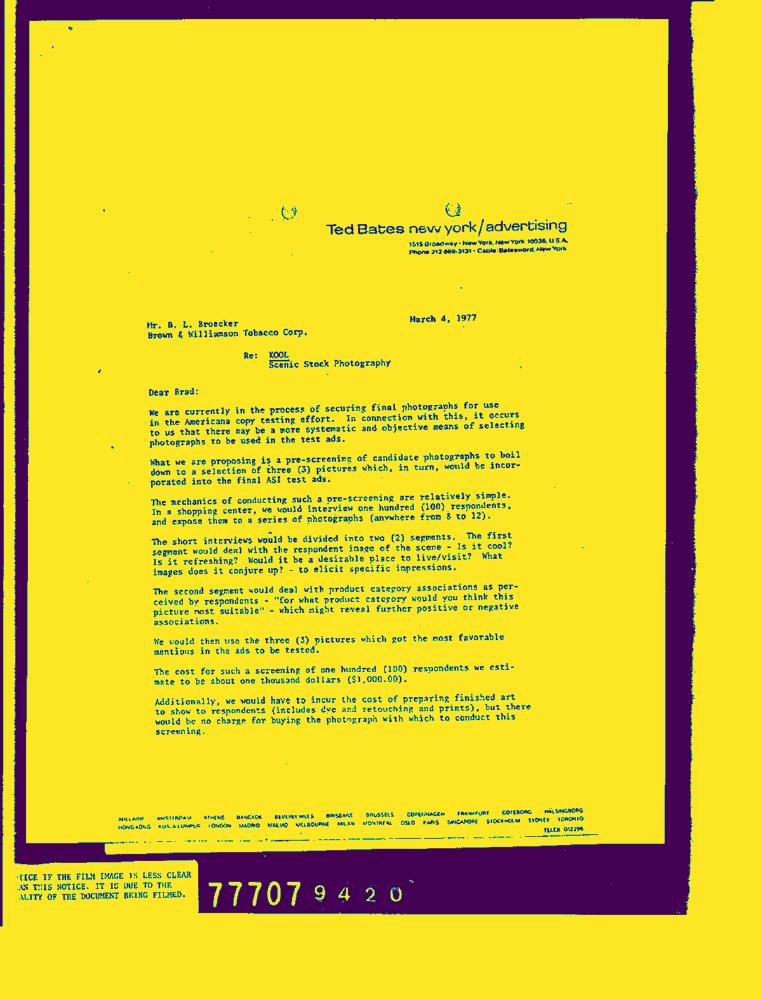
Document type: Letter-Doc